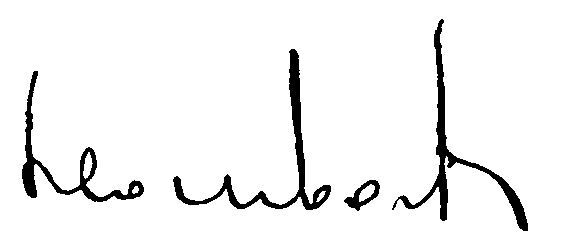
Signature of: león cortés castro